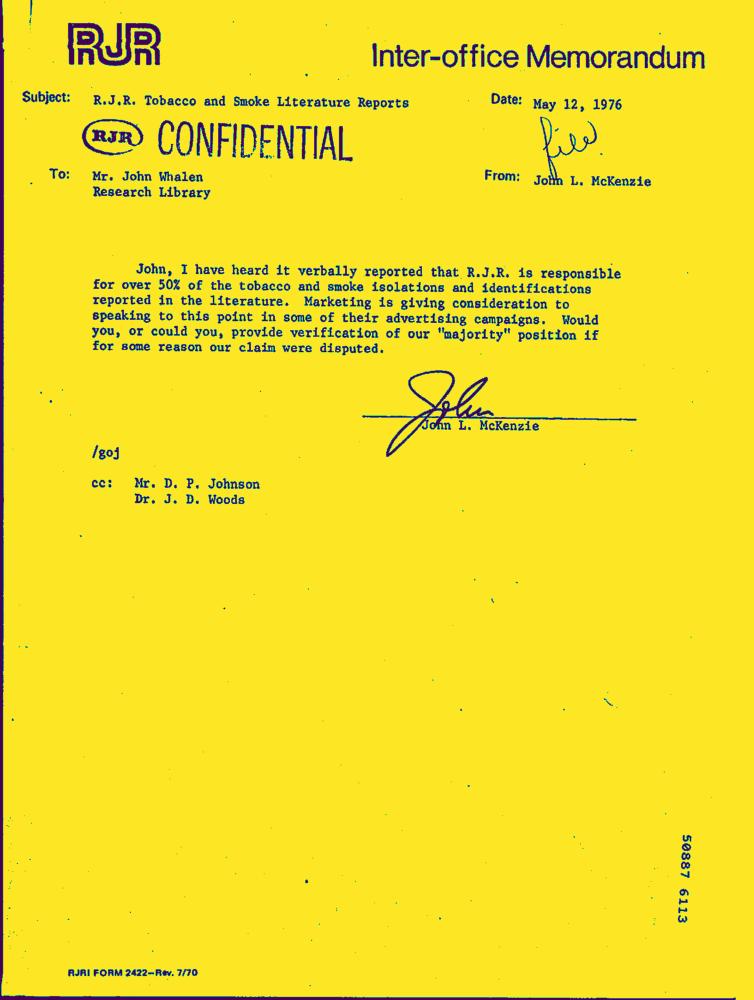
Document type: Letter-Doc